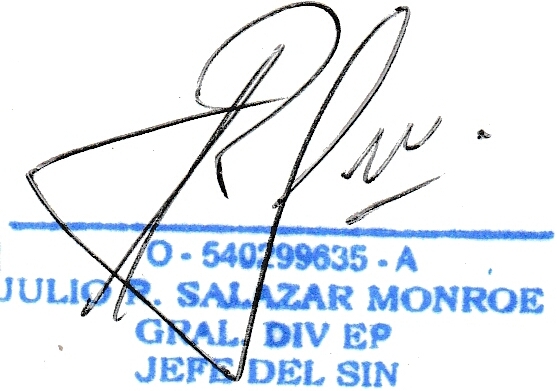
Signature of: julio salazar